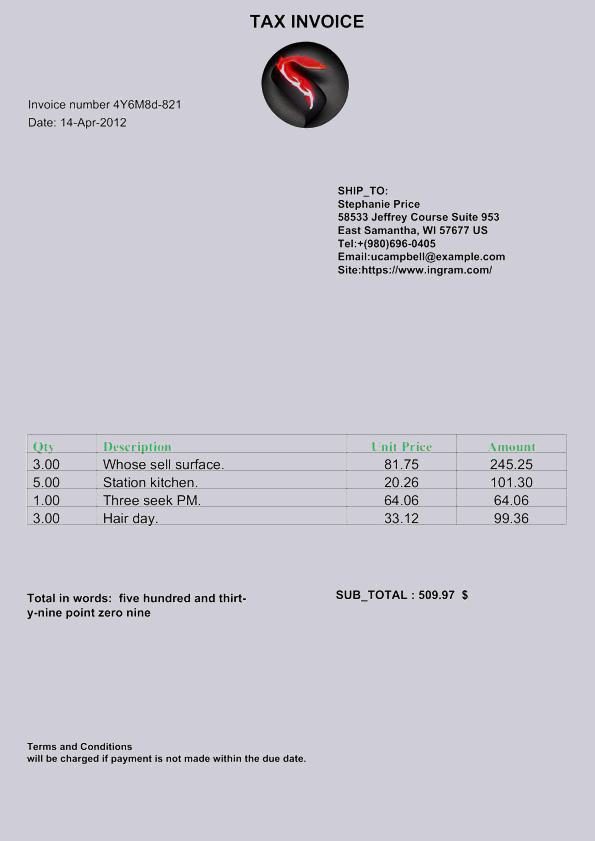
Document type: Invoice